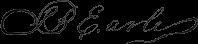
Signature of: john b earle